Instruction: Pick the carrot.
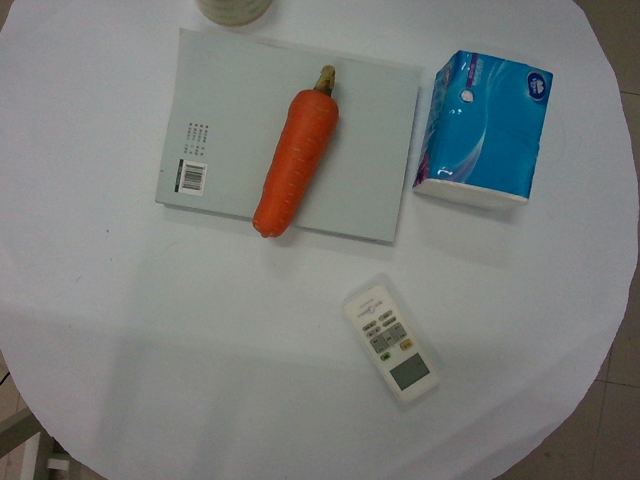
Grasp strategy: vertical